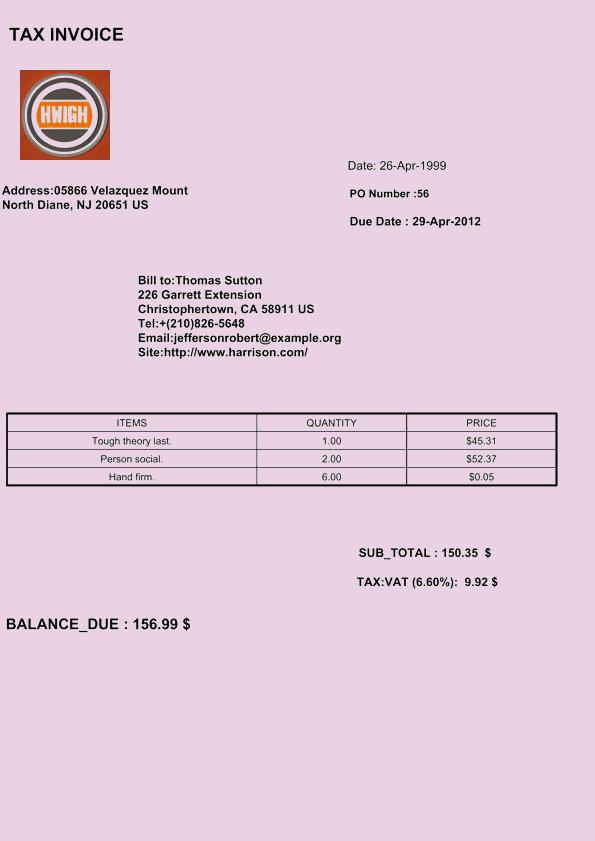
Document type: Invoice